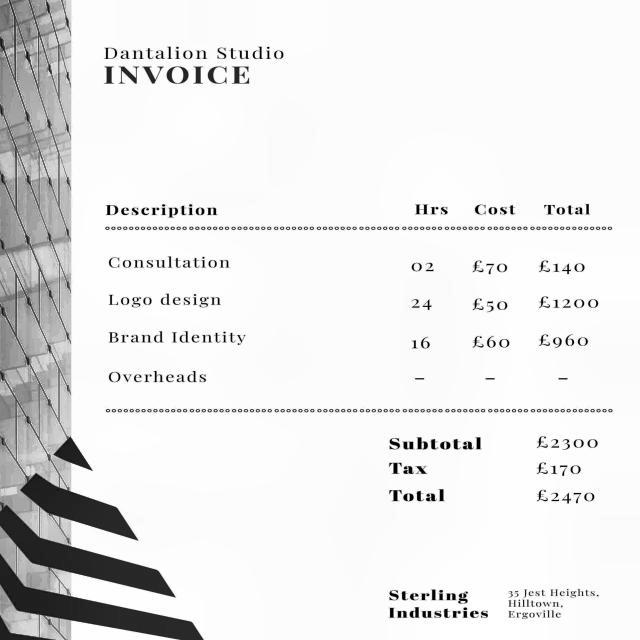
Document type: Invoice